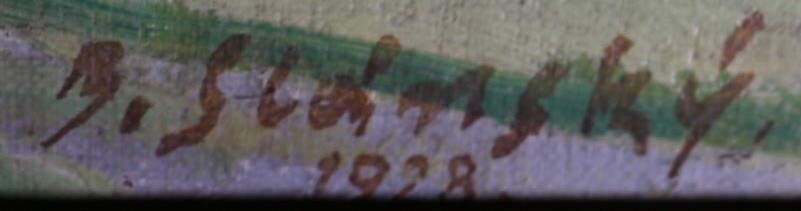
Signature of: bohuslav slánský